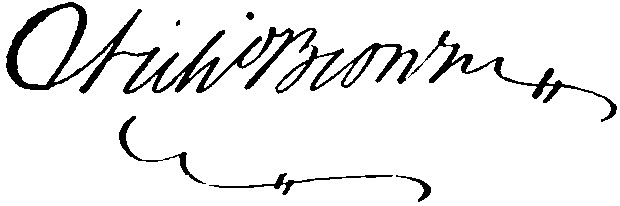
Signature of: nicholas brown jr